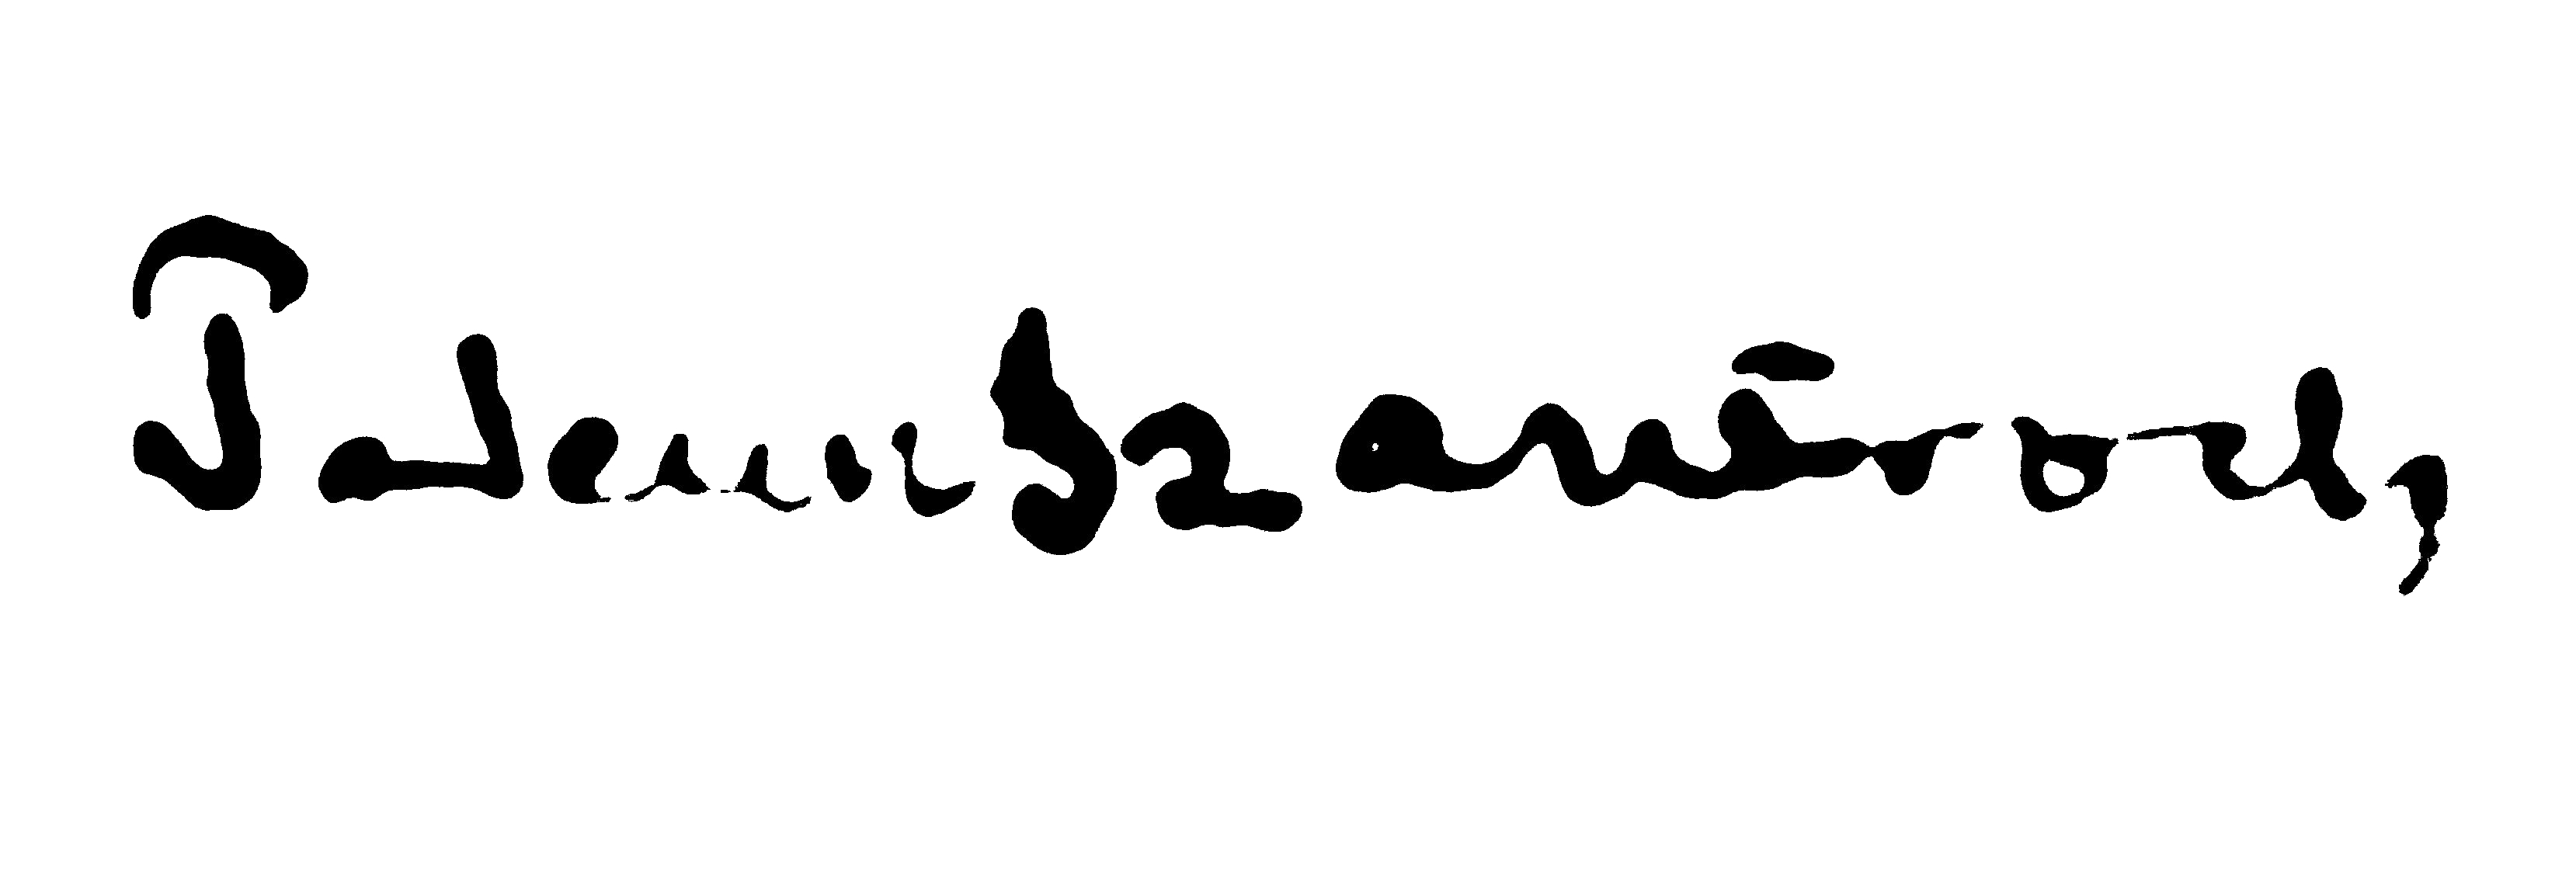
Signature of: tadeusz szantroch